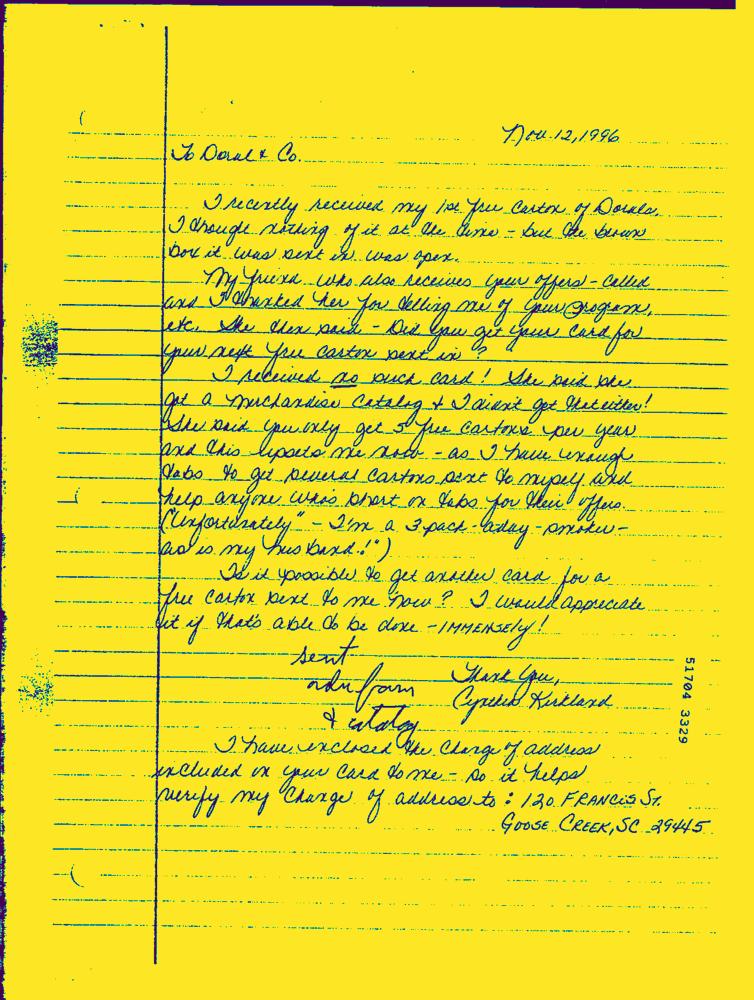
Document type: Hand-Written